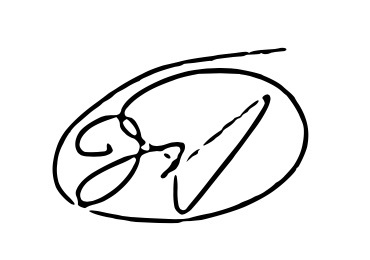
Signature of: jordan harbinger